Question: Explain the disease:
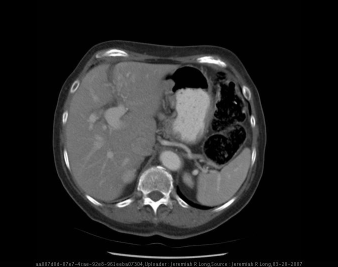
Answer: The disease is discussed as: In the United States and Canada, a large proportion of adults undergoing upper gastrointestinal barium radiographs are found to have a small hiatal hernia. About 90% to 95% of hiatal hernias found by radiograph are sliding hernias, and the rest are paraesophageal or mixed.  Most sliding hiatal hernias are small and of little clinical significance. Patients with symptomatic paraesophageal hernias are most often middle-aged to elderly.  Many patients with small, simple sliding hiatal hernias are asymptomatic. The main clinical significance of the sliding hiatal hernia is its contribution to gastroesophageal reflux . In addition to heartburn and regurgitation, patients with large sliding hiatal hernias may complain of dysphagia or discomfort in the chest or upper abdomen. In a prospective, population-based study the risk of iron-deficiency anemia was found to be increased  in adults with hiatal hernia. On chest radiograph a hiatal hernia may be noted as a soft tissue density in the retrocardiac area. Hiatal hernias are most often diagnosed on upper gastrointestinal barium radiographic studies. At endoscopy the gastroesophageal junction is noted to be proximal to the impression of the diaphragm. [1]

Patients with paraesophageal and mixed hiatal hernias are rarely completely asymptomatic if closely questioned. About half of patients with paraesophageal hernias have gastroesophageal reflux. Other symptoms include dysphagia, chest pain, vague postprandial discomfort, and shortness of breath. A substantial number of patients have chronic gastrointestinal blood loss. If the hernia is complicated by gastric volvulus, acute abdominal pain and retching will occur, often progressing rapidly to a surgical emergency. A paraesophageal or mixed hiatal hernia may be seen on chest radiograph as an abnormal soft tissue density (often with a gas bubble) in the mediastinum. Upper gastrointestinal radiograph is the best diagnostic study. [1]

Hiatal hernias are occasionally complicated by volvulus. The stomach is normally fixed in position by ligamentous attachments to the duodenum, spleen, liver, and diaphragm. Laxity of these ligaments, elevation of the left hemidiaphragm, adhesions, gastric tumor, or masses in adjacent organs may predispose to volvulus. In about one third of cases the volvulus occurs below the diaphragm. In the other two thirds of cases volvulus occurs above the diaphragm in association with a diaphragmatic hernia. Sliding hiatal hernias are not associated with gastric volvulus.  Gastric volvulus may be mesenteroaxial or organoaxial. In about 60% of cases gastric volvulus is organoaxial: the stomach twists along its long axis. This axis usually passes through the gastroesophageal and gastropyloric junctions. The antrum rotates anteriorly and superiorly, the fundus posteriorly and inferiorly, twisting the greater curvature at some point along its length. This type of volvulus is commonly associated with a diaphragmatic hernia. Organoaxial volvulus is usually an acute event. Vascular compromise and gastric infarction may occur. The other major type of gastric volvulus is mesenteroaxial, in which the stomach folds on its short axis running across from the lesser curvature to the greater curvature, and the antrum twists anteriorly and superiorly. [1]

Simple sliding hiatal hernias do not require treatment. Patients with symptomatic giant sliding hiatal hernias, paraesophageal, and mixed hernias should be offered surgery. Many experts suggest that surgery should be offered to patients with asymptomatic paraesophageal hernias, because about 30% of these patients will develop complications if left untreated. Many surgeons routinely perform a fundoplication on all repairs, both to prevent postoperative reflux esophagitis and to fix the stomach in the abdomen. Less commonly a gastrostomy is used to fix the stomach in position. Patients with sliding hiatal or paraesophageal hernias may have shortening of the esophagus. This makes it difficult to restore the gastroesophageal junction below the diaphragm without tension. In such cases an extra length of neoesophagus can be constructed from the proximal stomach (Colles-Nissen procedure). Paraesophageal and mixed hernias can be repaired through the chest or abdomen, with open or laparoscopic techniques. Compared with open repair, laparoscopic repair is associated with less blood loss, fewer overall complications, shorter hospital stay, and quicker return to normal activities. Long-term results are probably equal with either approach. Potential surgical complications include esophageal and gastric perforation, pneumothorax, and liver laceration. Potential long-term complications may include dysphagia if the wrap is too tight or gastroesophageal reflux if the fundoplication breaks down or migrates into the chest. Recurrence rates are about 10 [1]

1. Feldman: Sleisenger & Fordtran's Gastrointestinal and Liver Disease, 7th ed., Copyright © 2002 Elsevier: MD Consult Online Core Collection Textbook: pp 369-374